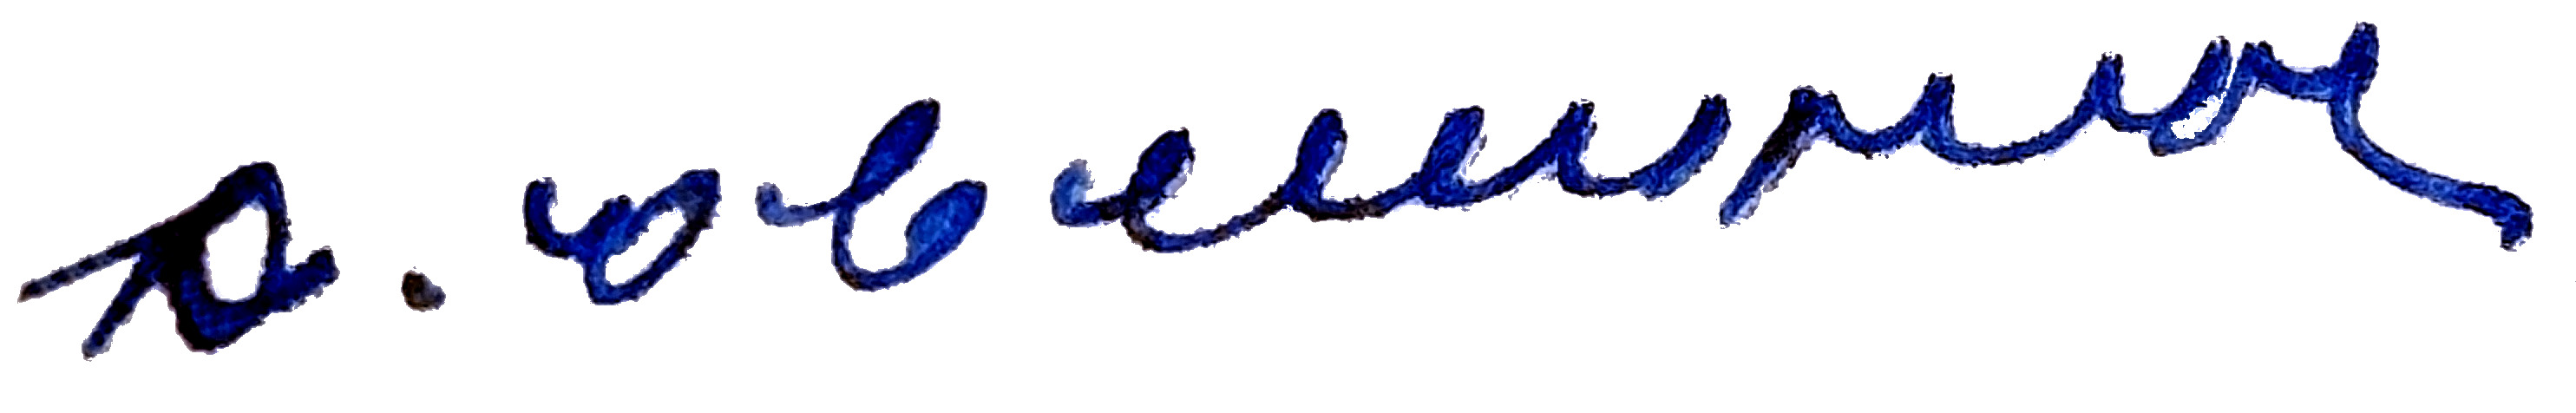
Signature of: dem ian ovechkin